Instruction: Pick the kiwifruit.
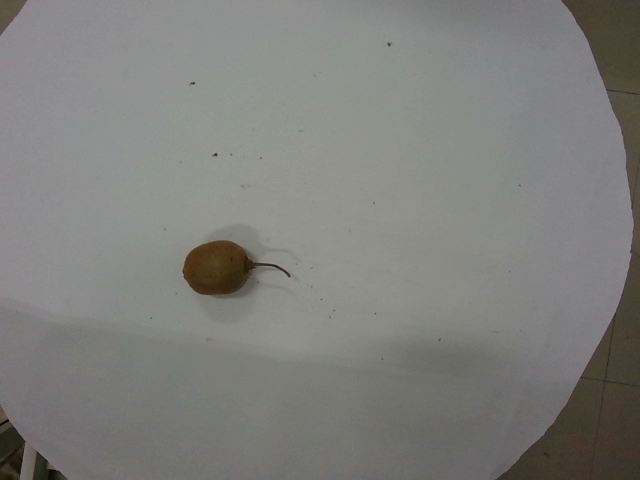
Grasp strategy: vertical